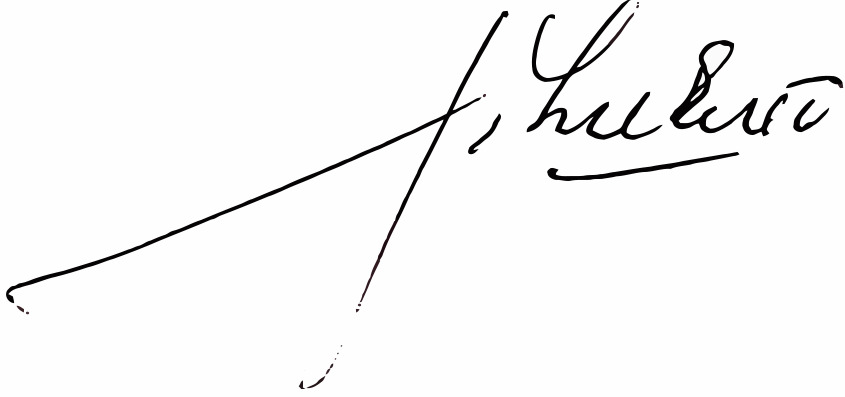
Signature of: josé toribio merino